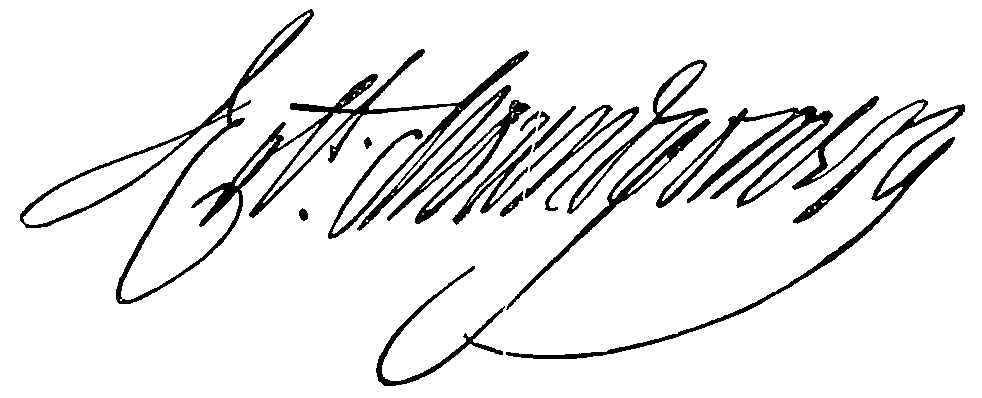
Signature of: robert montgomery